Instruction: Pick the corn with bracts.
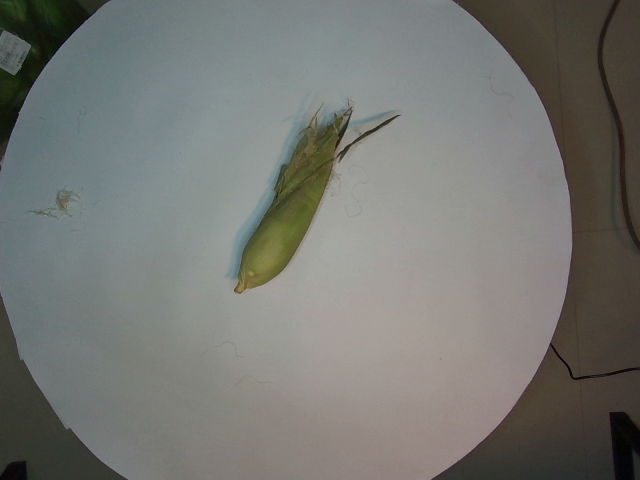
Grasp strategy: vertical